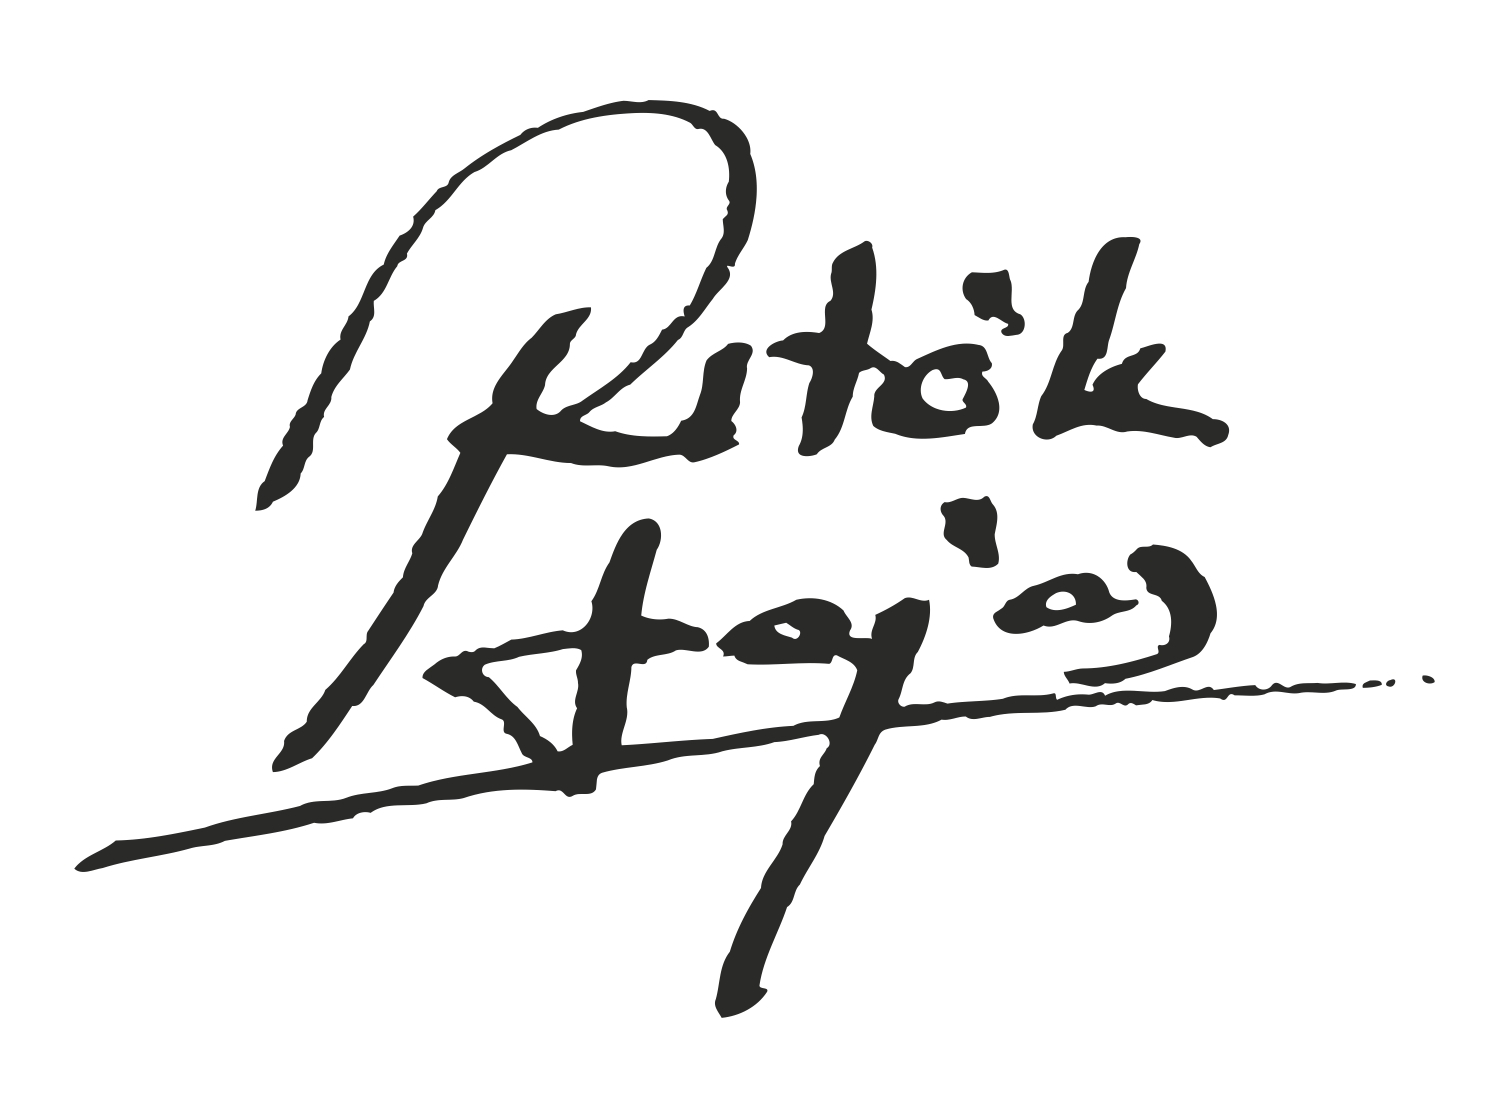
Signature of: lajos ritók